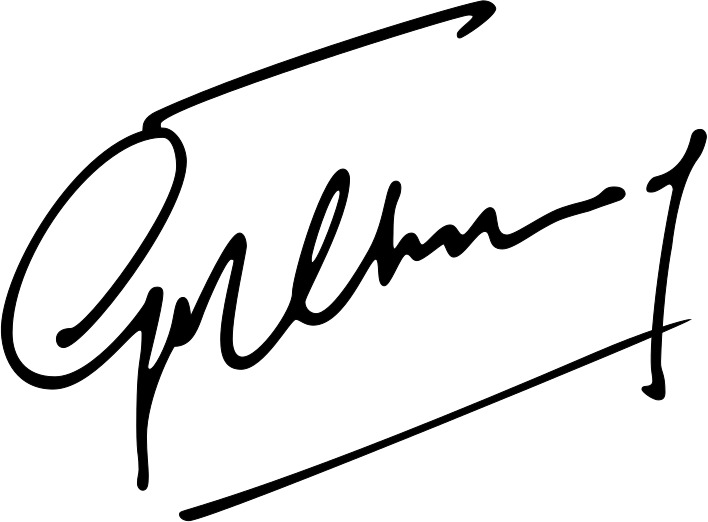
Signature of: goh chok tong